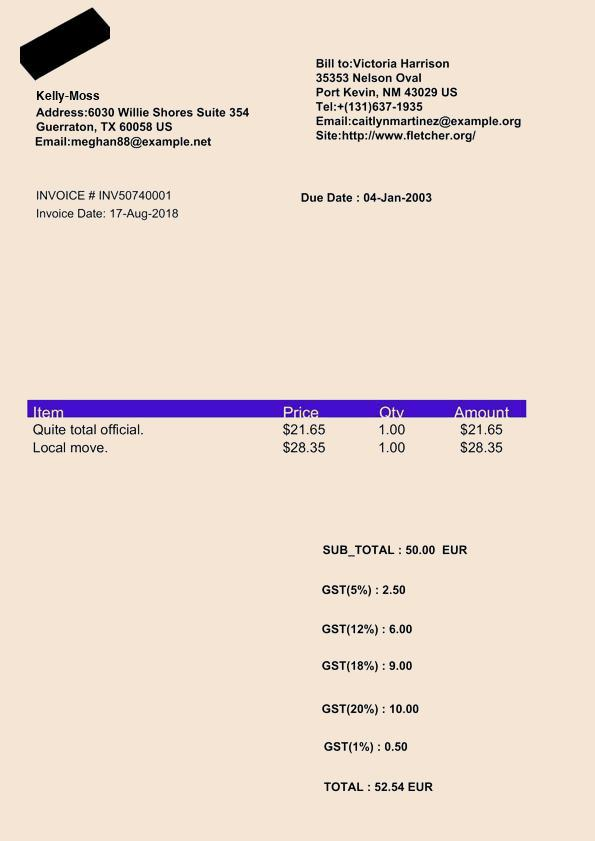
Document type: Invoice